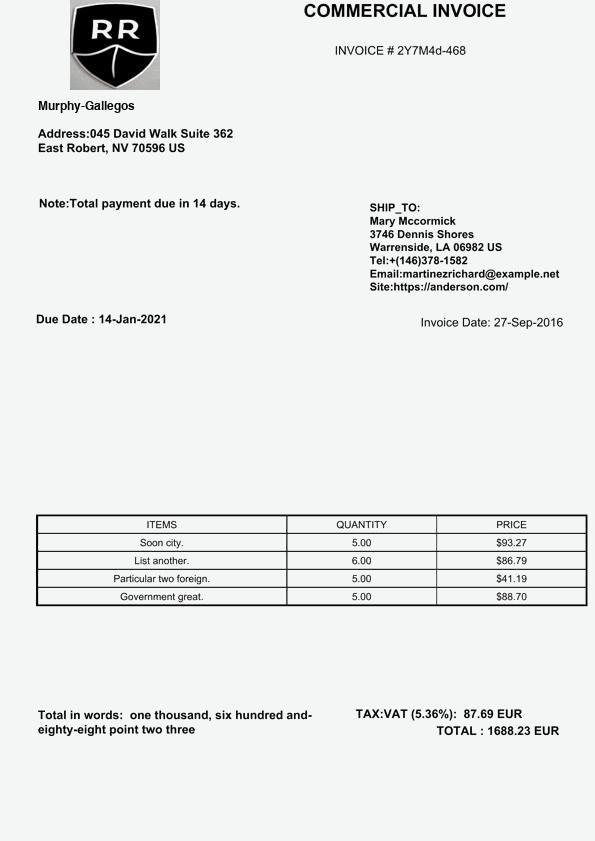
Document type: Invoice